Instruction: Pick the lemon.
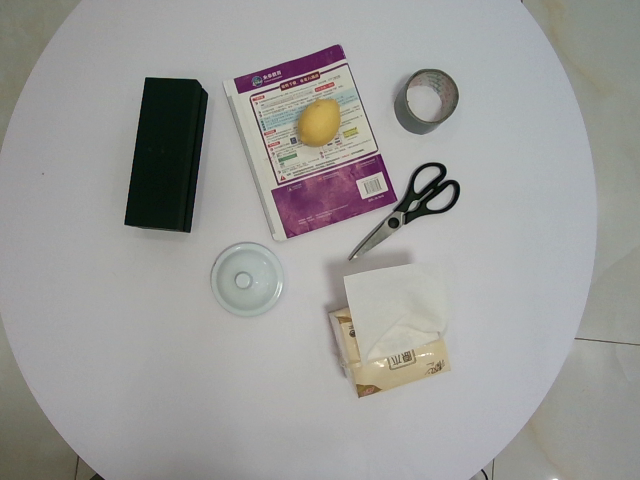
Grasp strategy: vertical